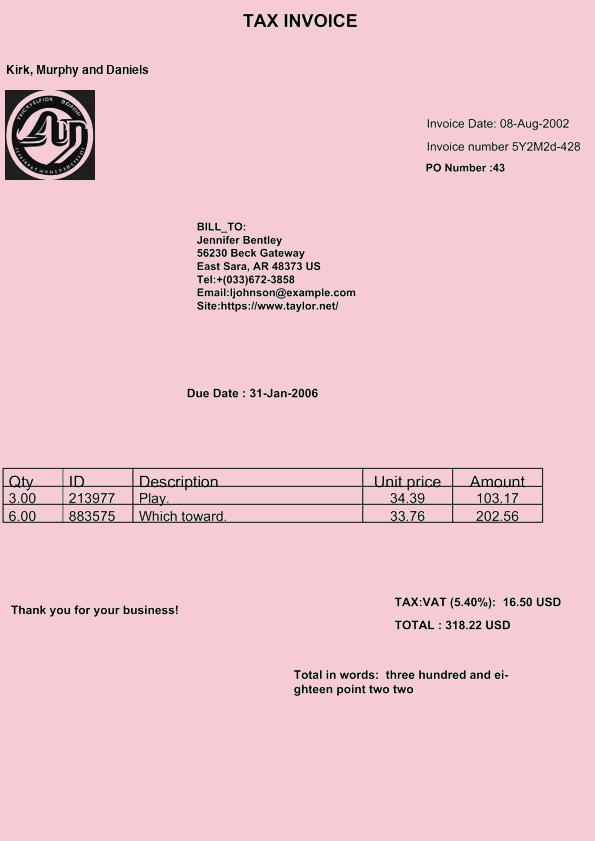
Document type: Invoice